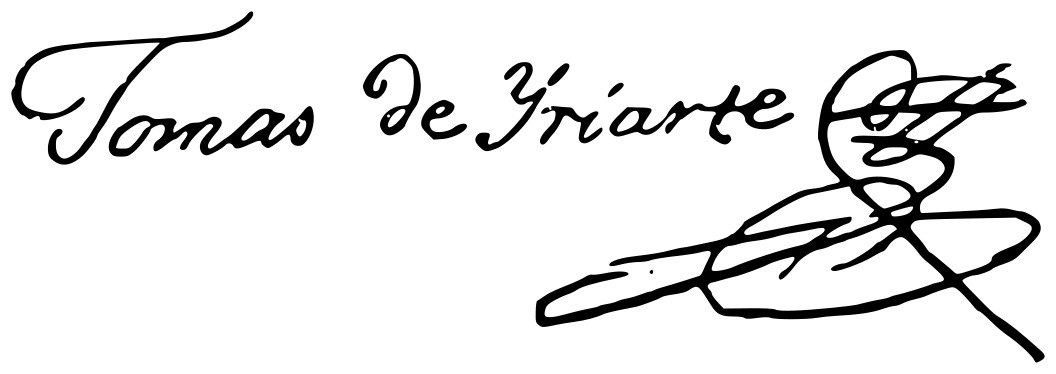
Signature of: tomás de iriarte